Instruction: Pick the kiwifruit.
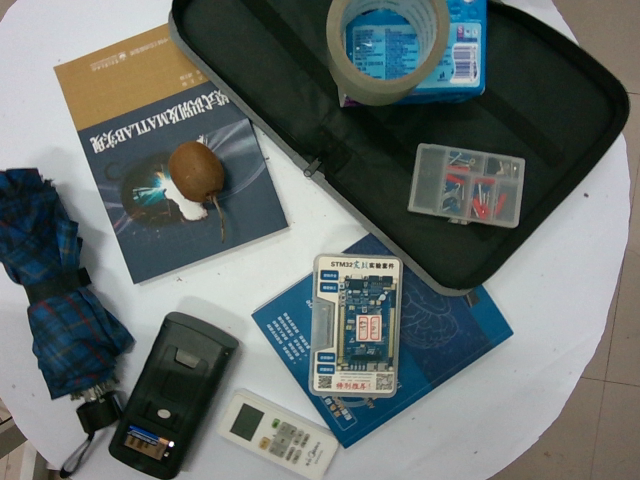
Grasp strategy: vertical